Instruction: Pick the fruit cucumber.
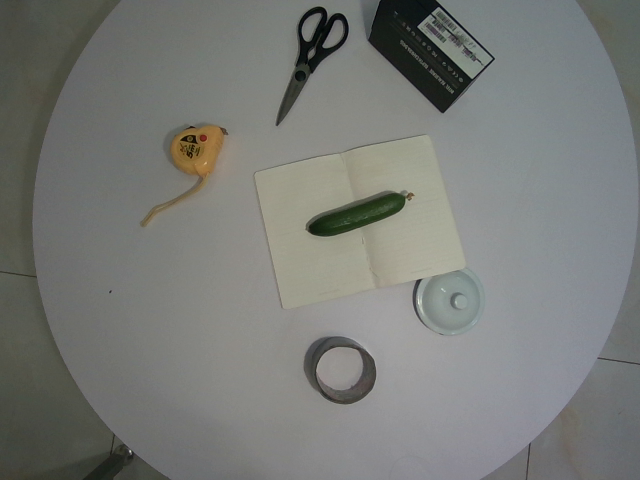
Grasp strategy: vertical